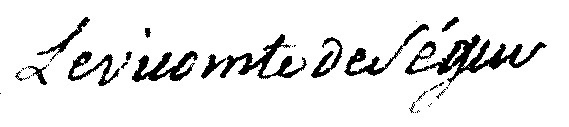
Signature of: joseph marie de ségur cabanac